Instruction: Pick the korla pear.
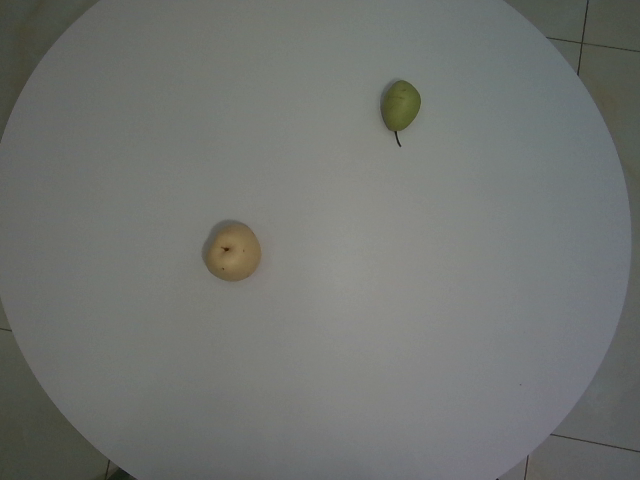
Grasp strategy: vertical